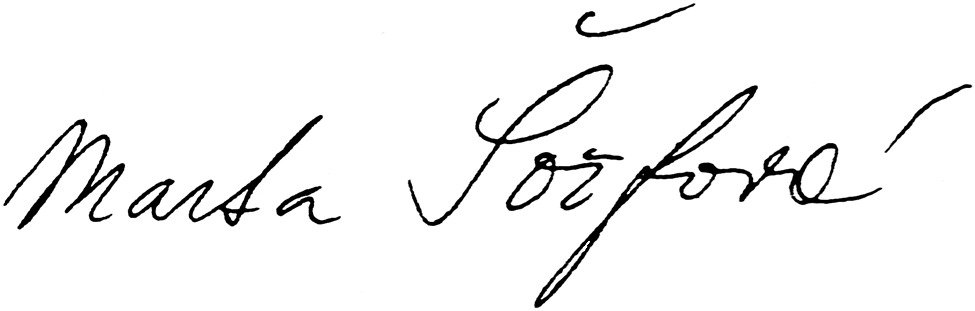
Signature of: marta šorfová